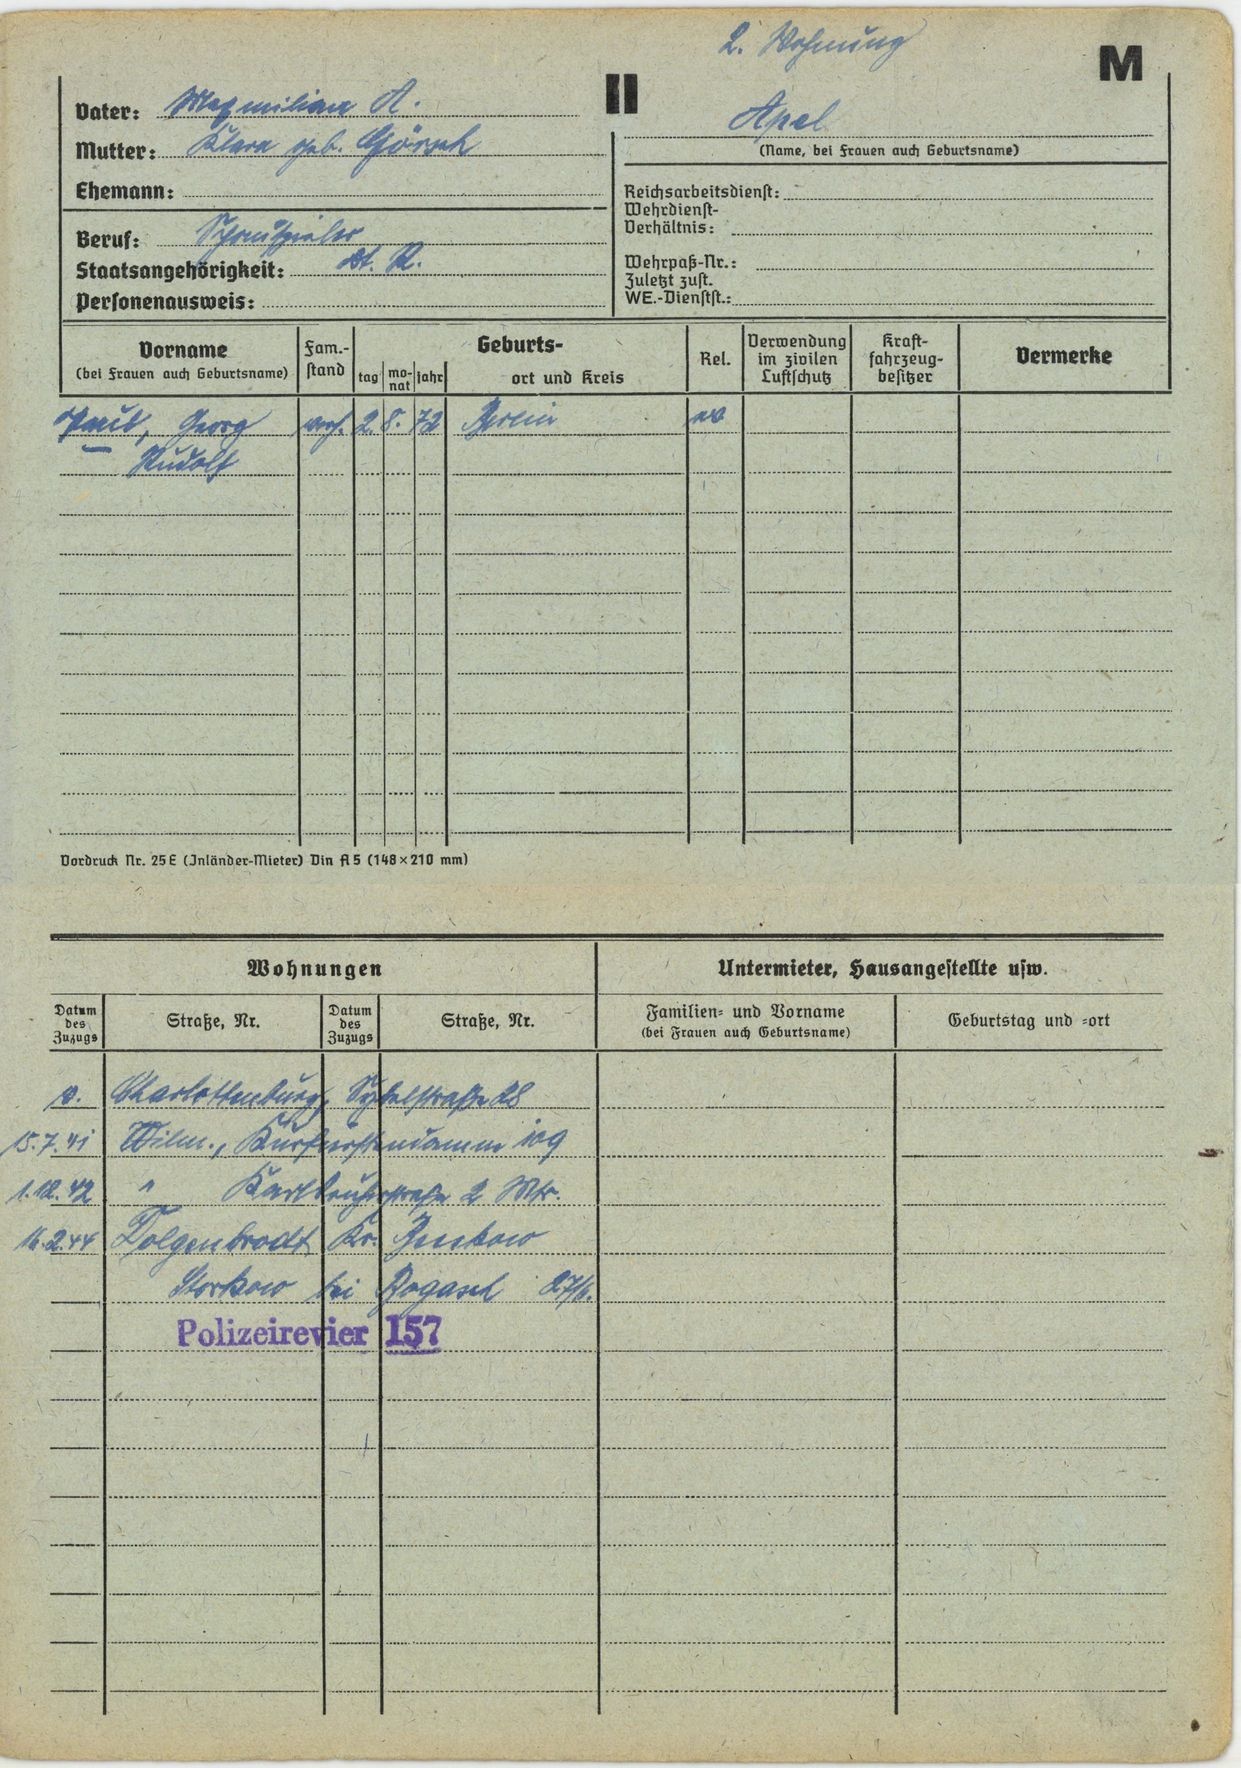
Apel